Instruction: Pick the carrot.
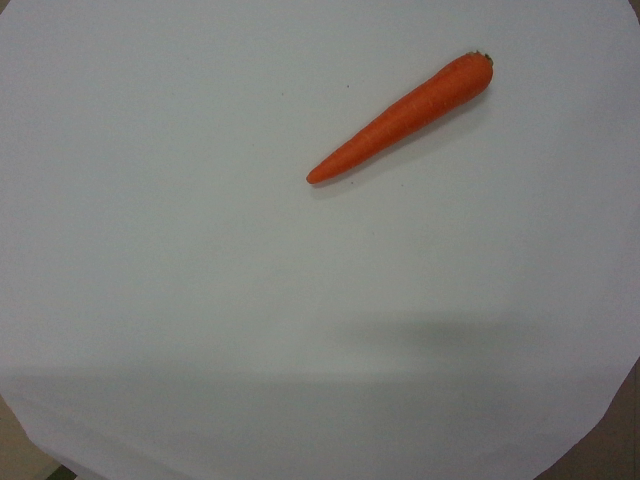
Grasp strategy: vertical